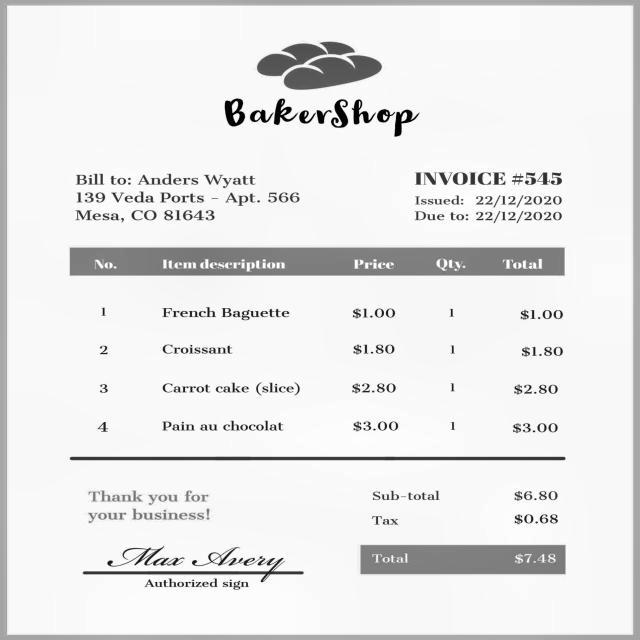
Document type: Invoice